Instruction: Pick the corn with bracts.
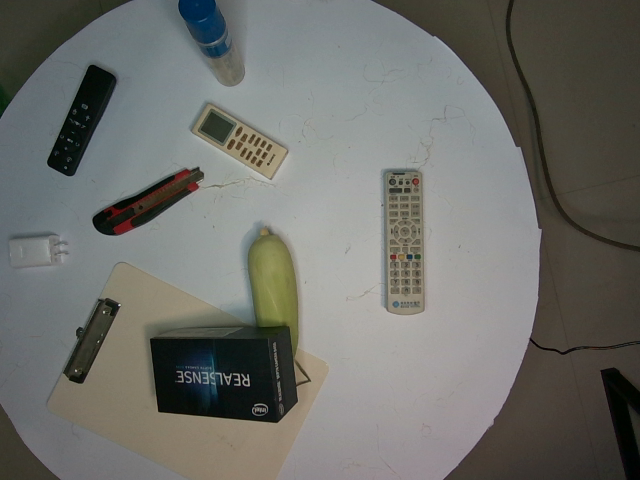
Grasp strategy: vertical